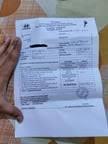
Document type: Invoice